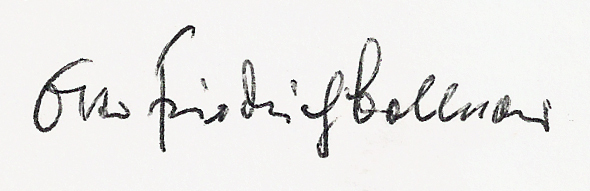
Signature of: otto friedrich bollnow